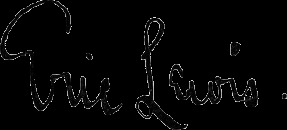
Signature of: eric lewis